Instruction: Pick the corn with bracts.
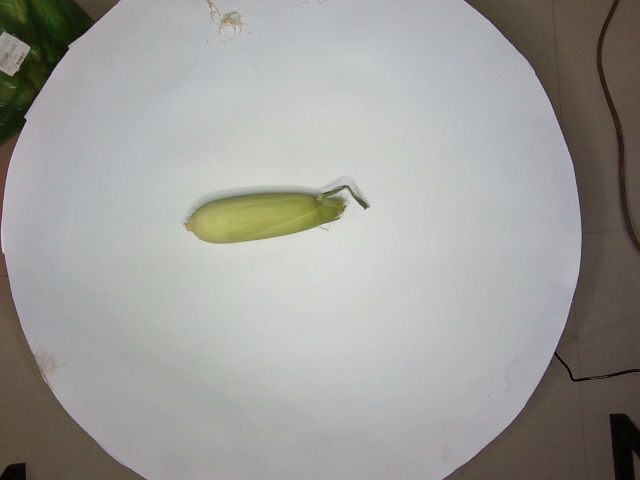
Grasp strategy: vertical